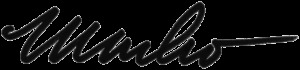
Signature of: marko liias